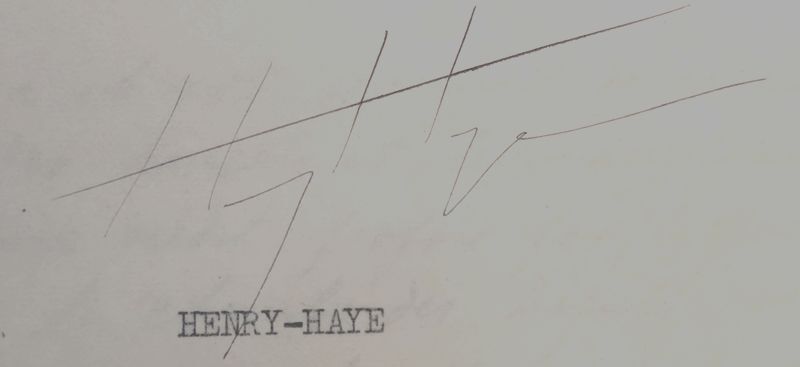
Signature of: gaston henry haye